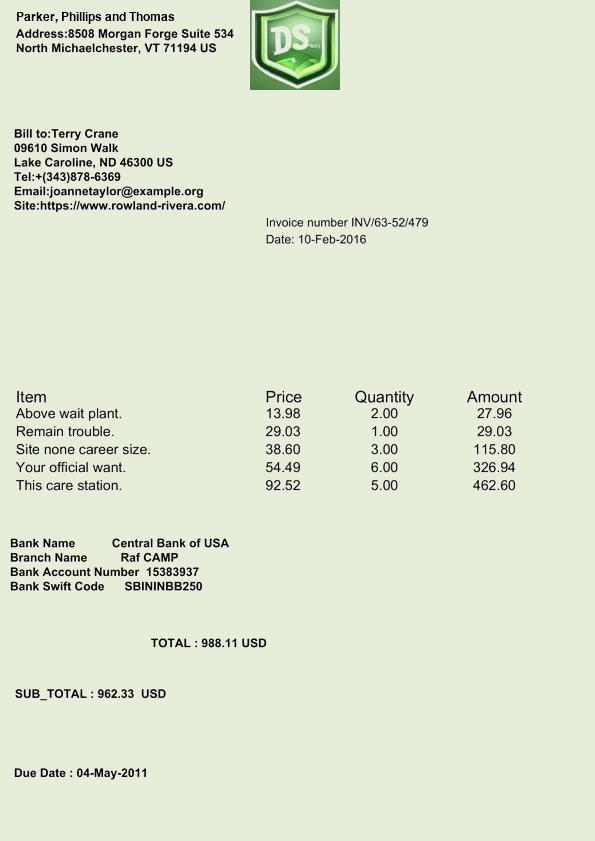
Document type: Invoice